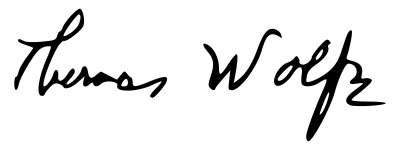
Signature of: thomas wolfe